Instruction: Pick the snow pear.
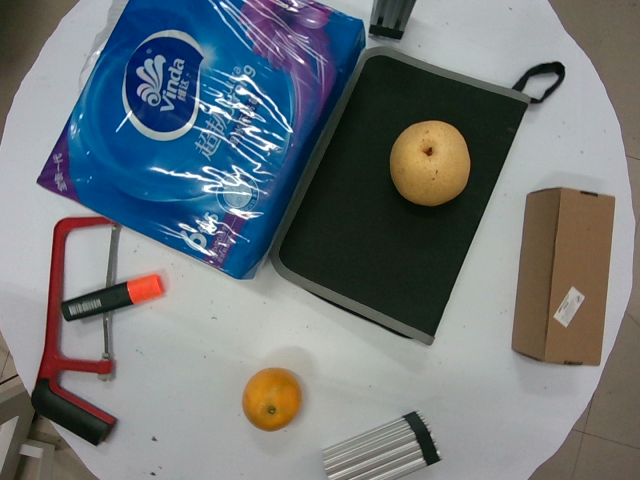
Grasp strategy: vertical